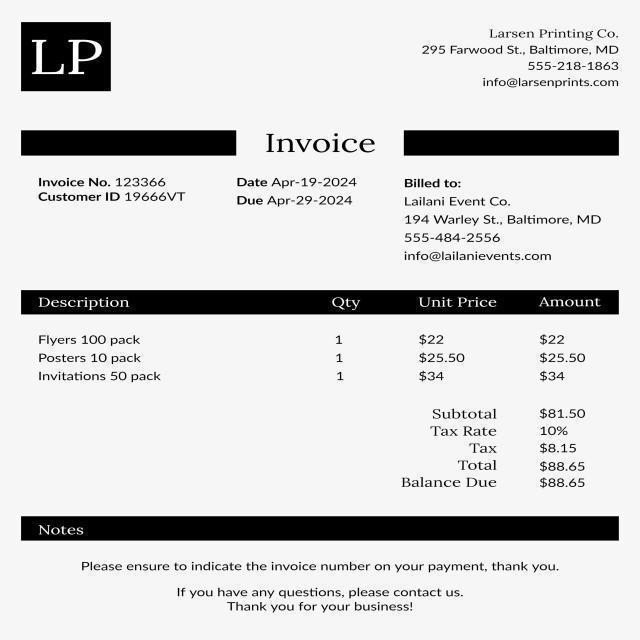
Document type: Invoice